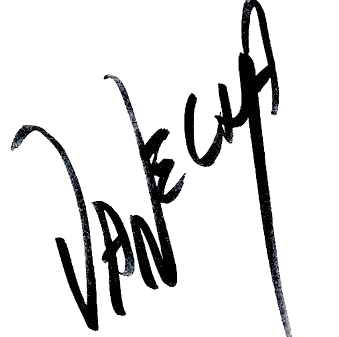
Signature of: vanecha roudbaraki